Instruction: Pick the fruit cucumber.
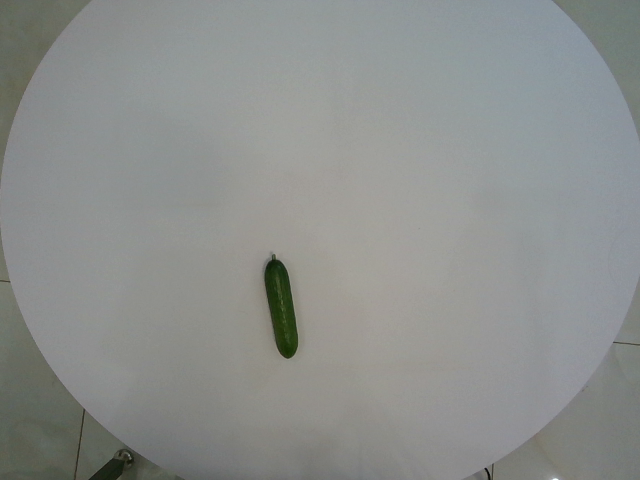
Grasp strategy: vertical